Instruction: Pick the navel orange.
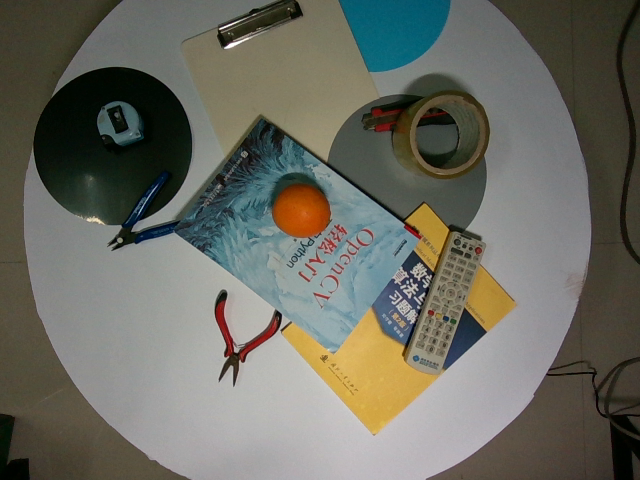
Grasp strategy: vertical